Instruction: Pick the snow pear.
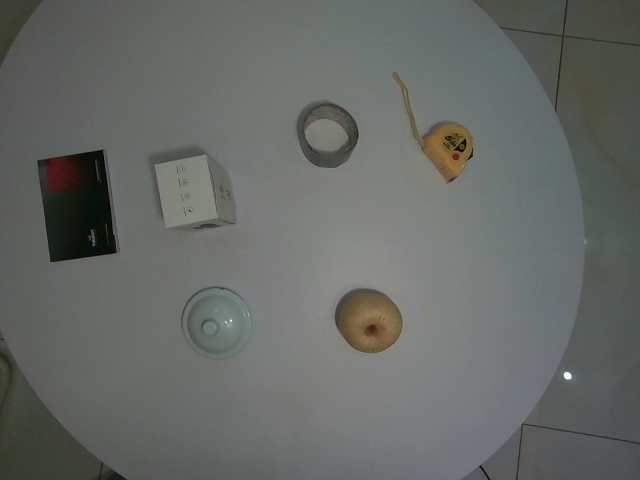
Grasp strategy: vertical